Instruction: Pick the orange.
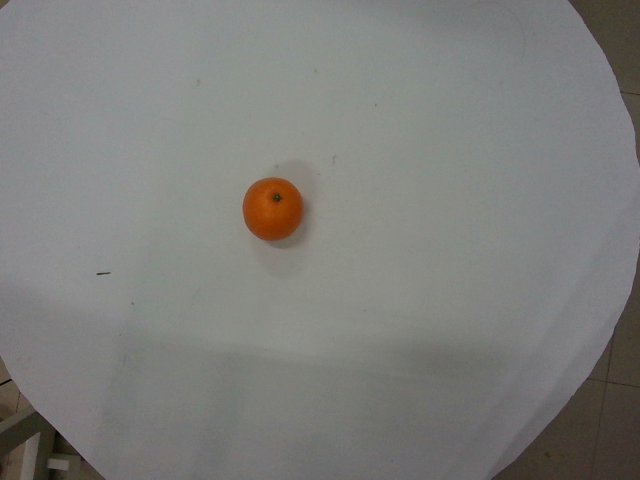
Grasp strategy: vertical